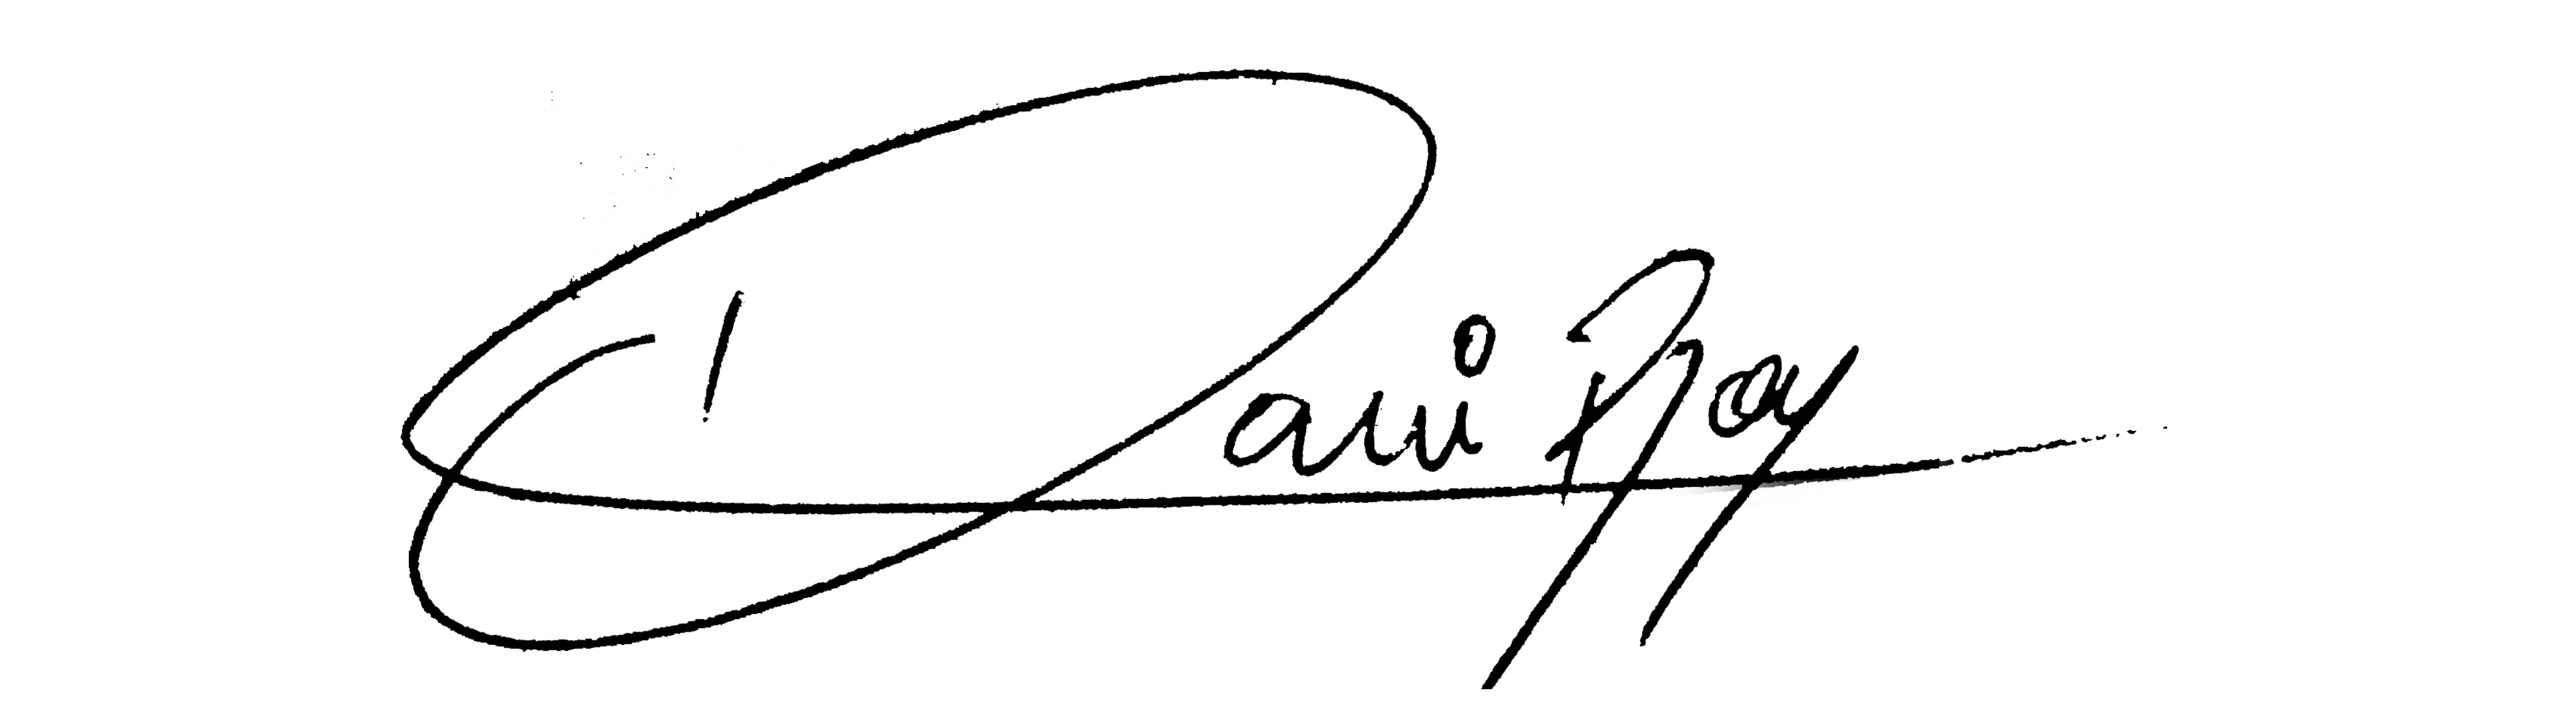
Signature of: dani boy